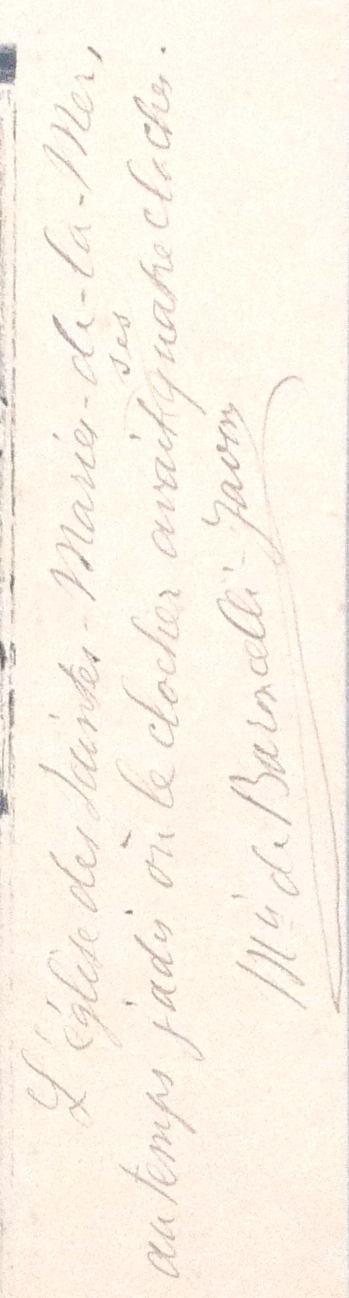
Signature of: folco de baroncelli